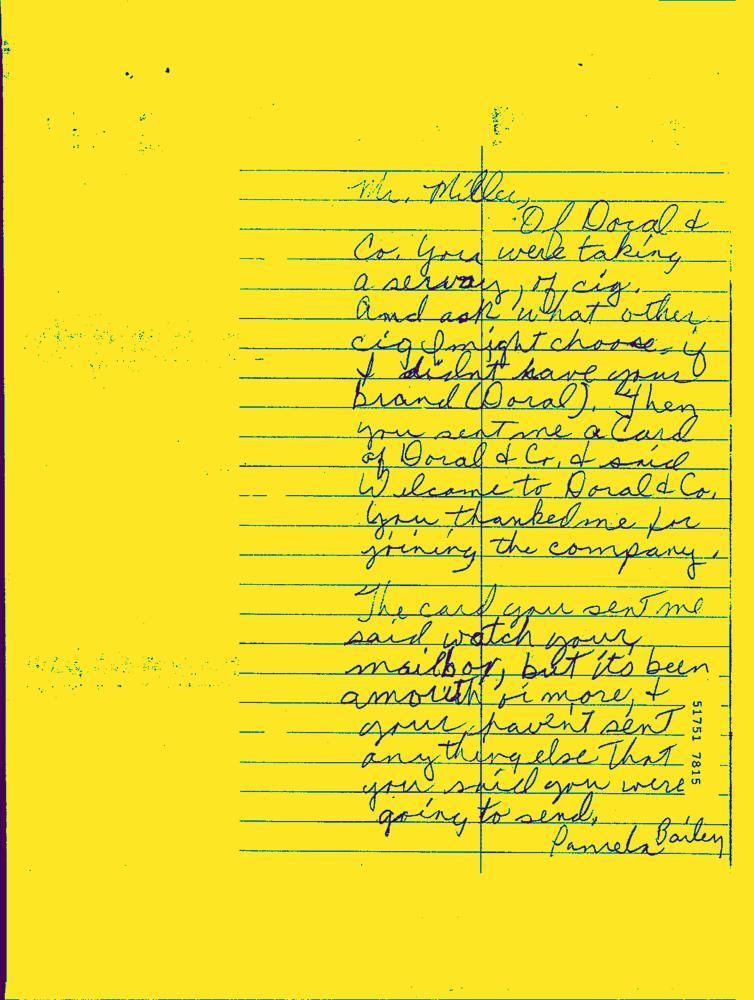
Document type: Hand-Written